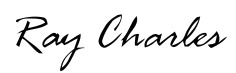
Signature of: ray charles